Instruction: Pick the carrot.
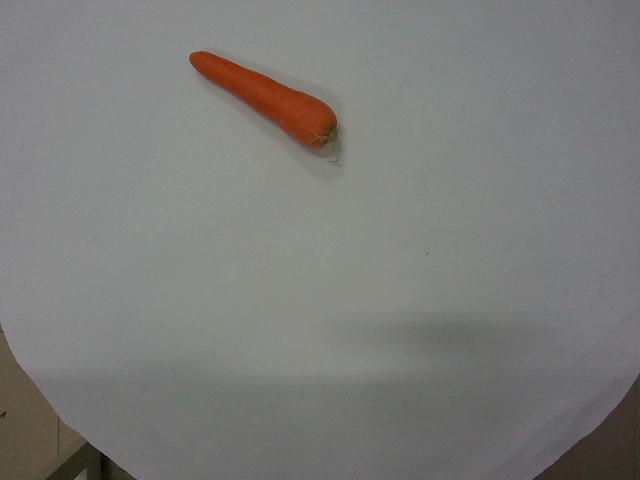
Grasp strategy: vertical